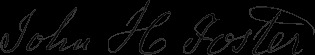
Signature of: john h foster